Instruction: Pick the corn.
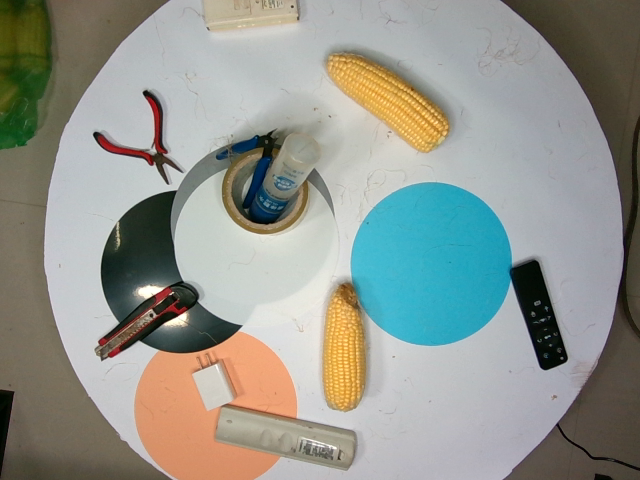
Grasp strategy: vertical